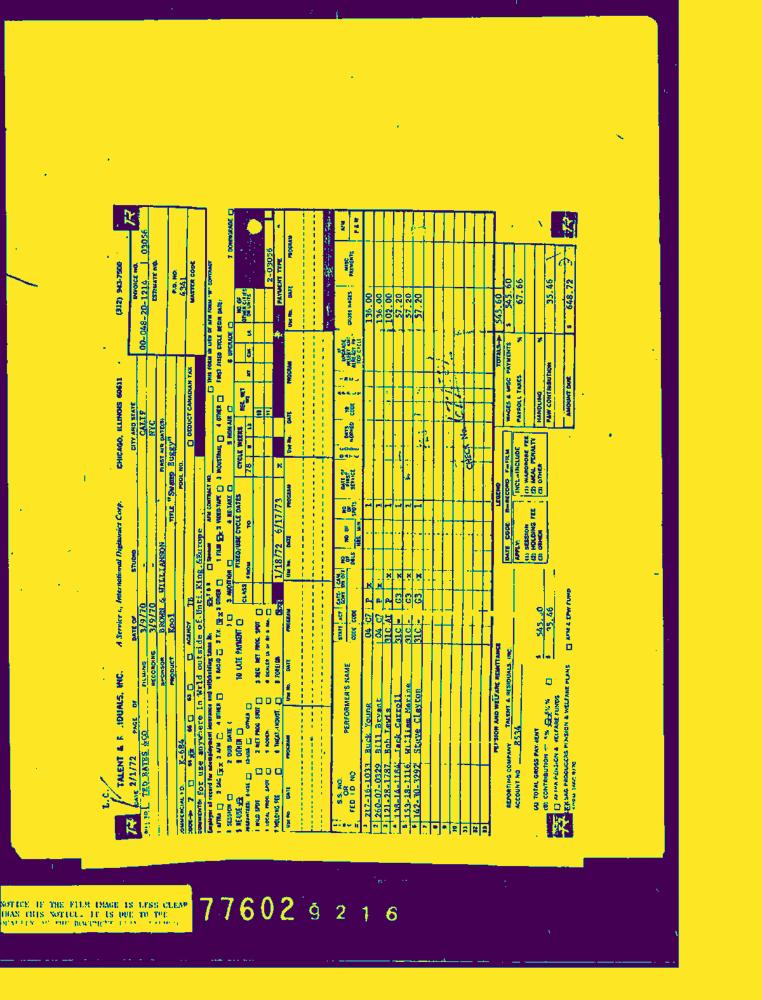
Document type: Invoice-Doc